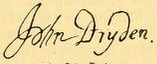
Signature of: john dryden